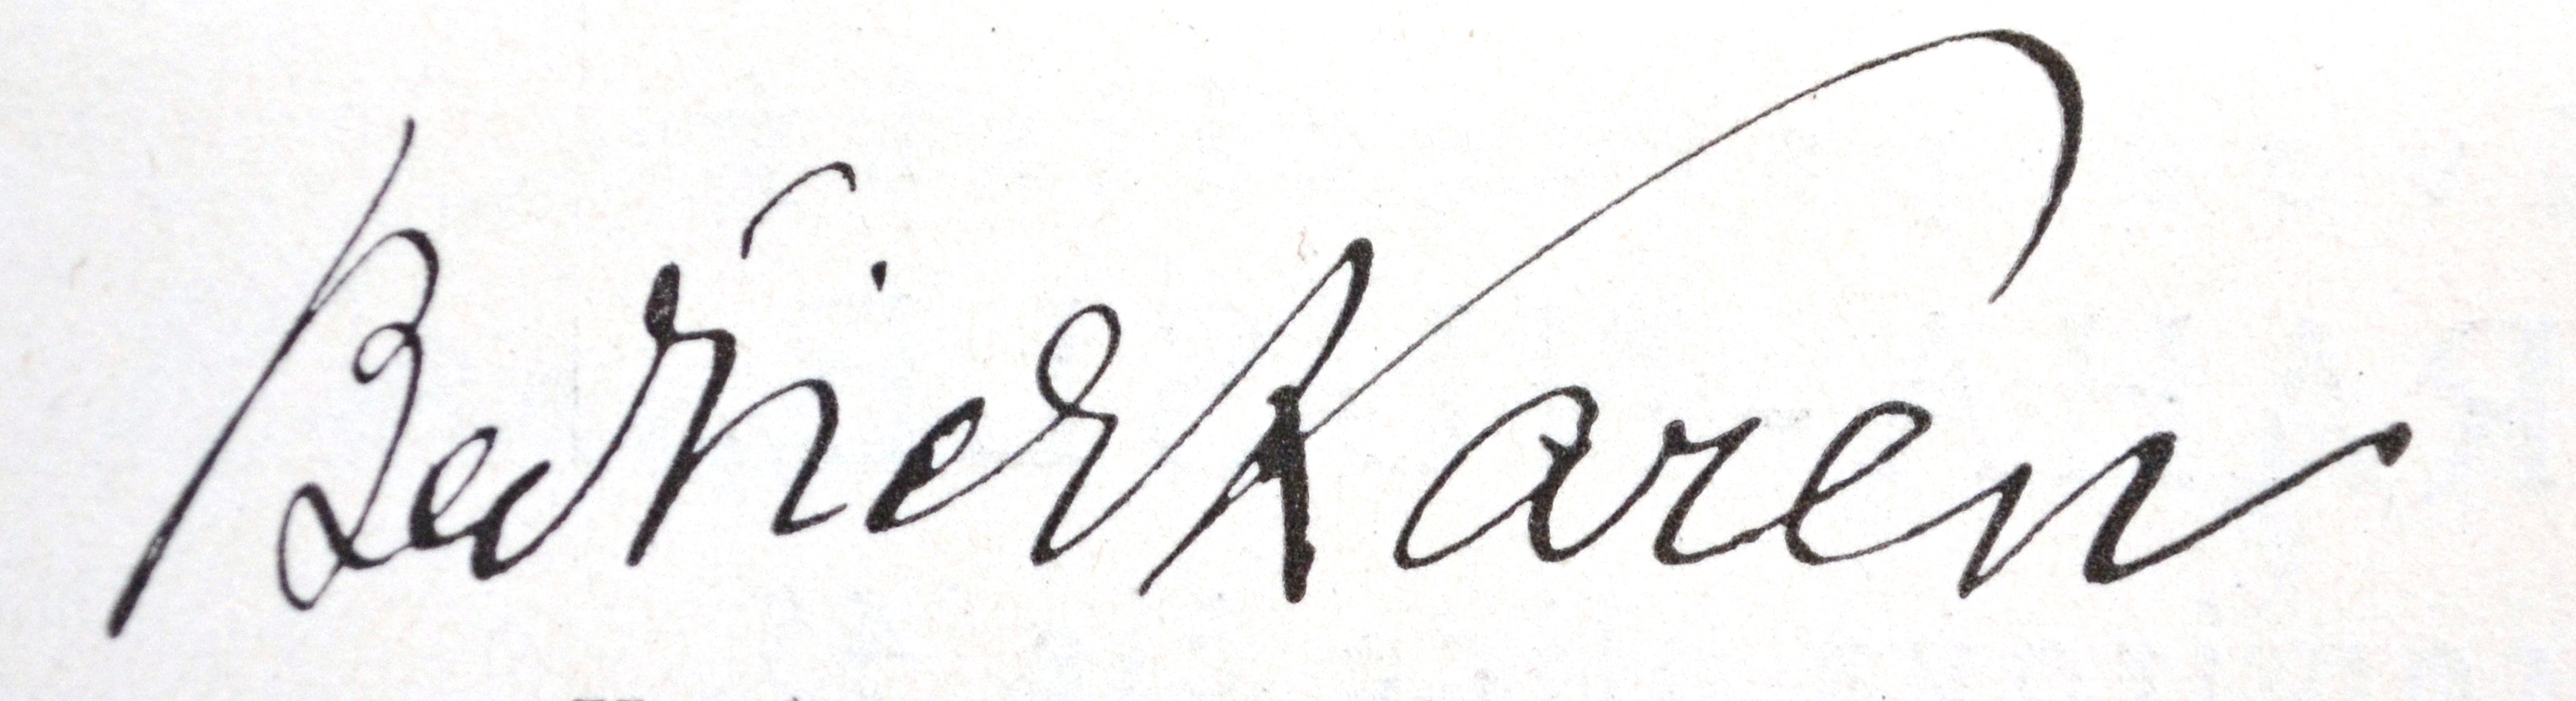
Signature of: bedřich karen